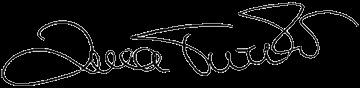
Signature of: luca turilli